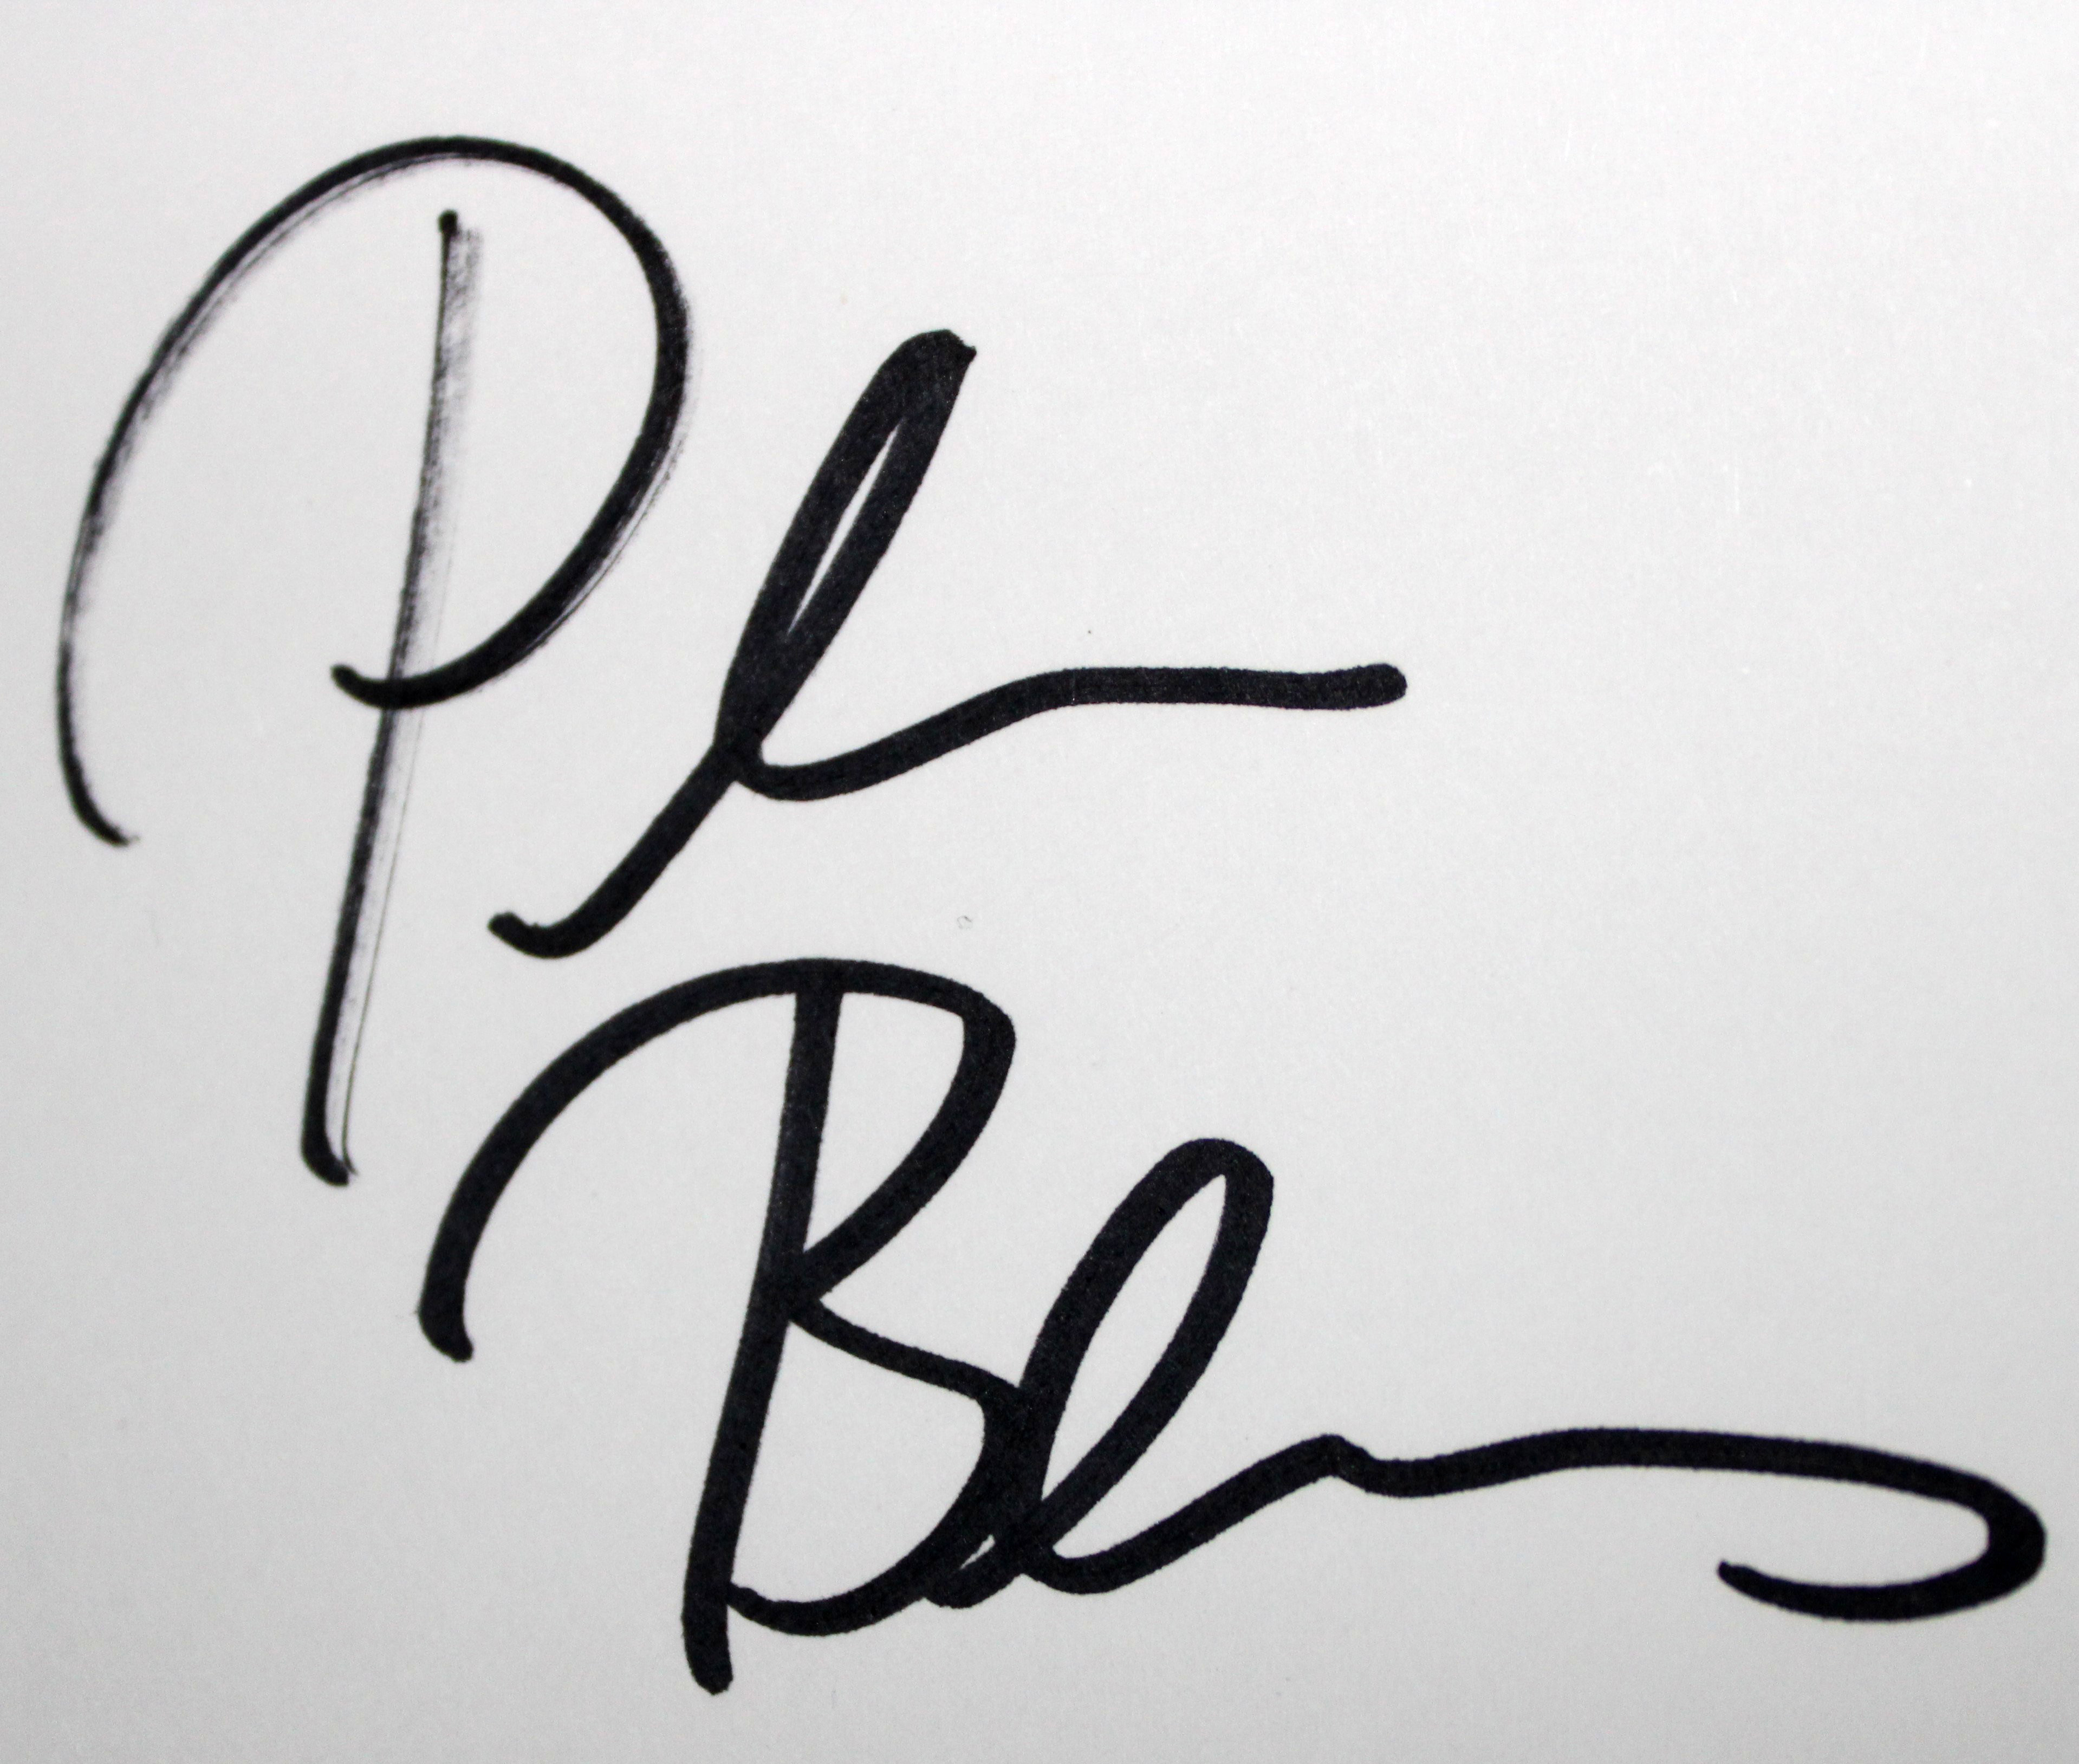
Signature of: peter behrens